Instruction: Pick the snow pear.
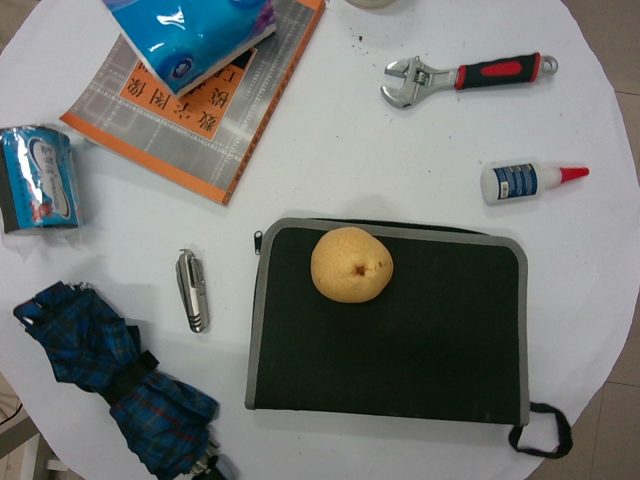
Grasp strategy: vertical